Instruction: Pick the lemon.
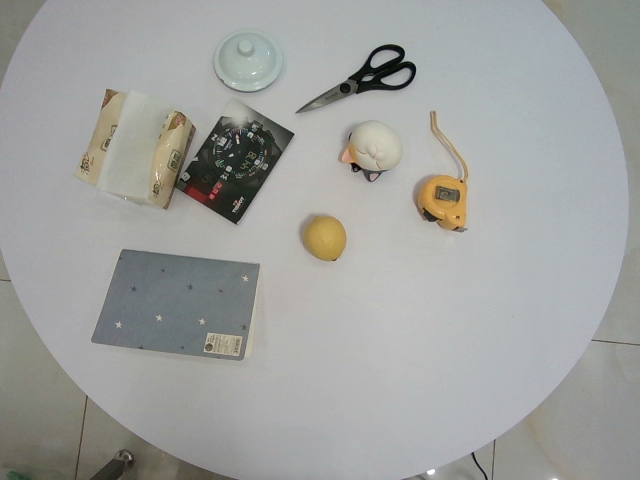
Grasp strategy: vertical